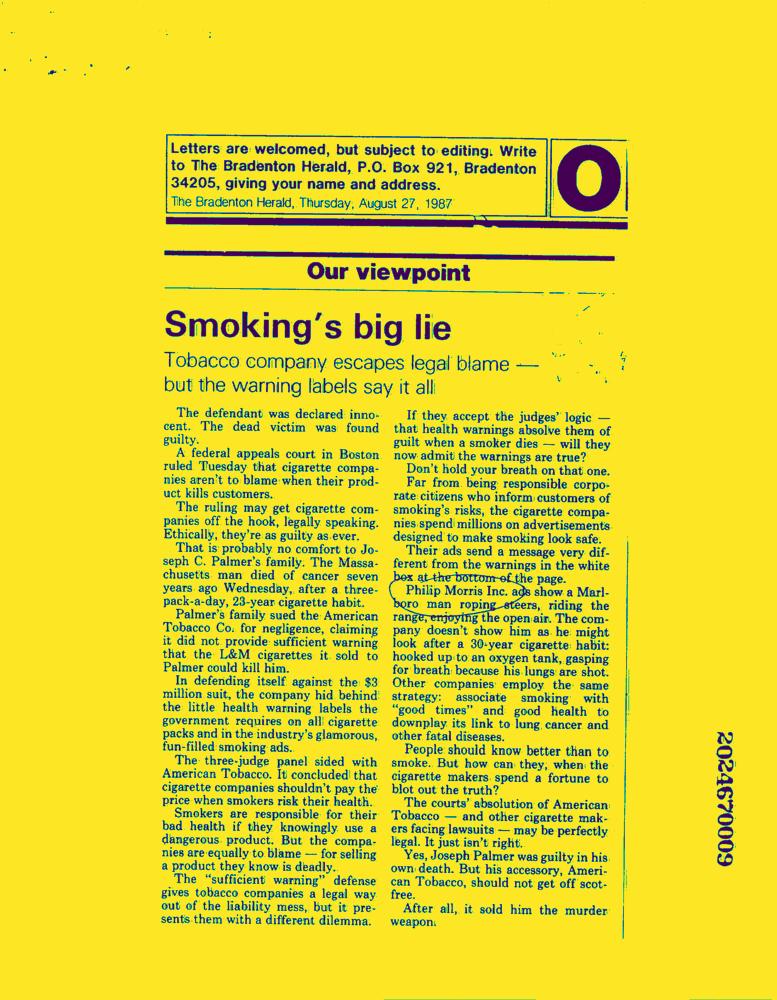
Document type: News-Article